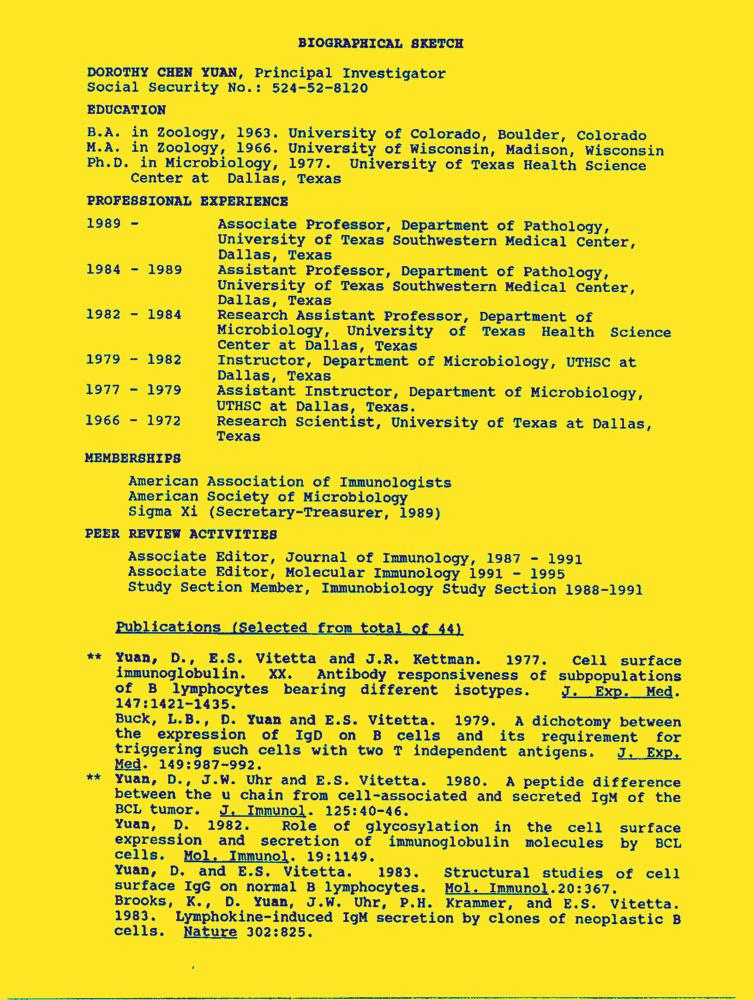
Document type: Resume-Doc